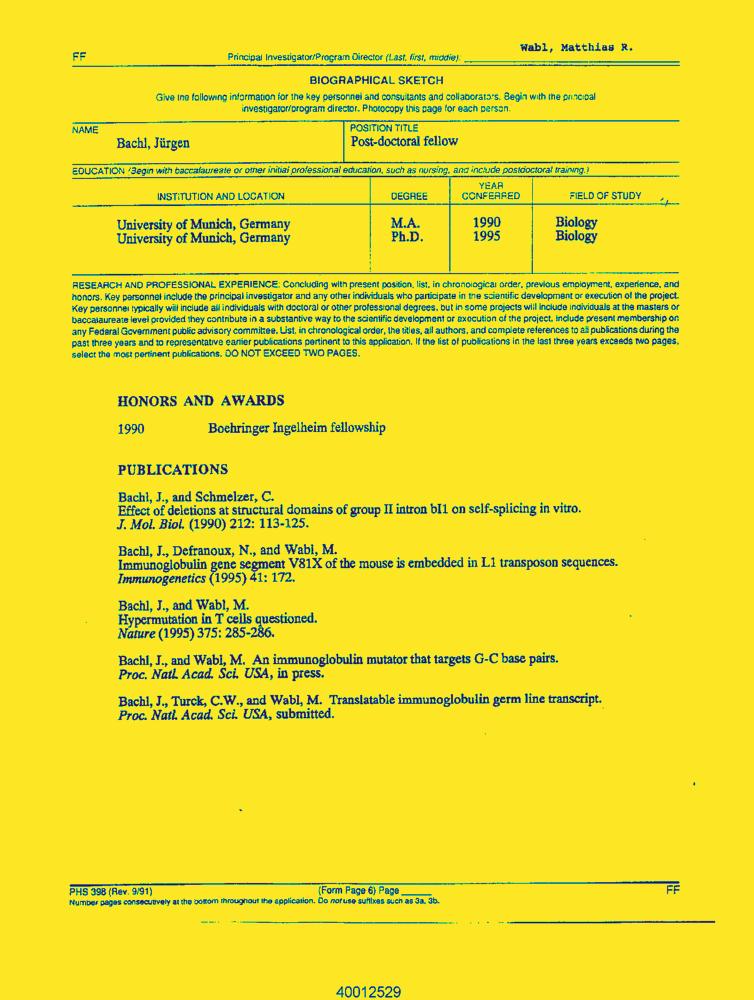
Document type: Resume-Doc